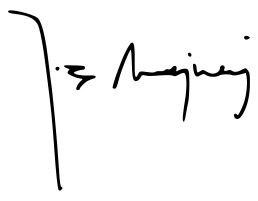
Signature of: johannes arlt